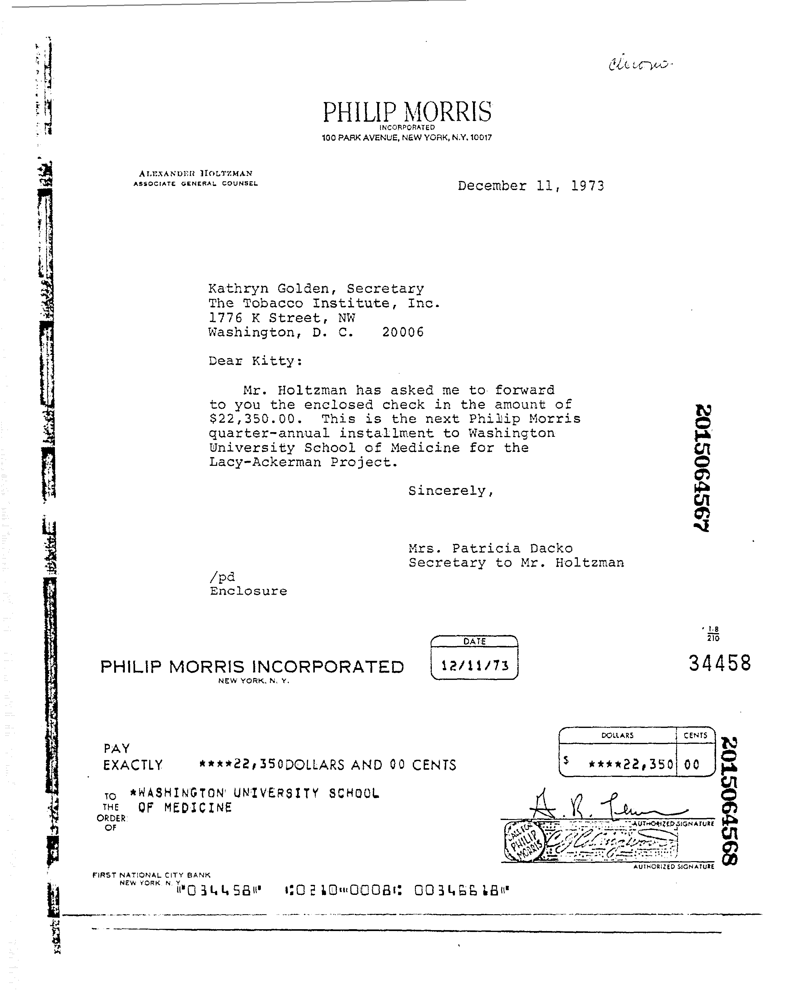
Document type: Invoice